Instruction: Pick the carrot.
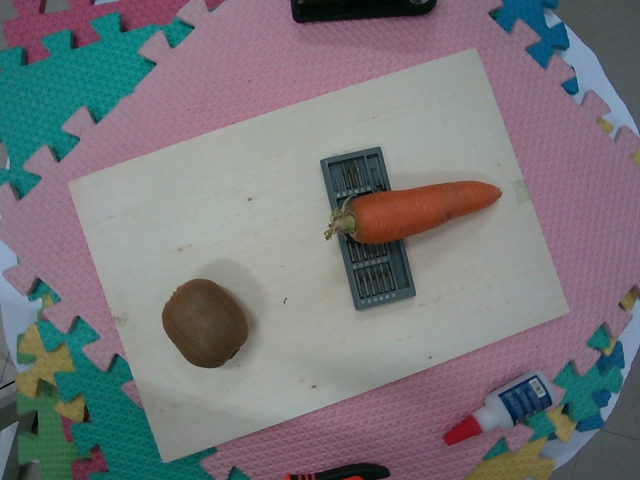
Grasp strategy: vertical